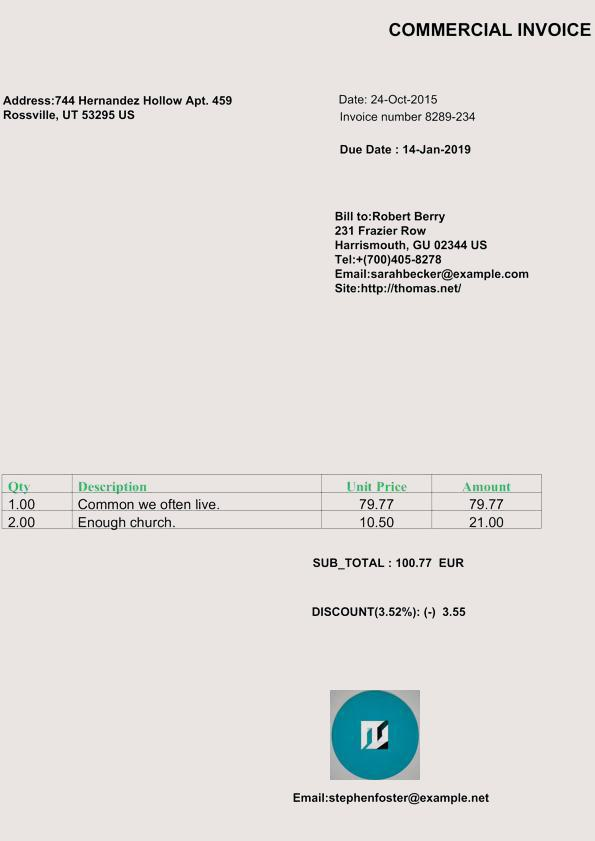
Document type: Invoice